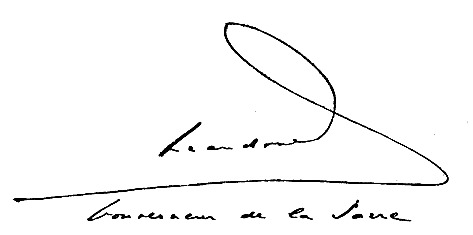
Signature of: gilbert grandval